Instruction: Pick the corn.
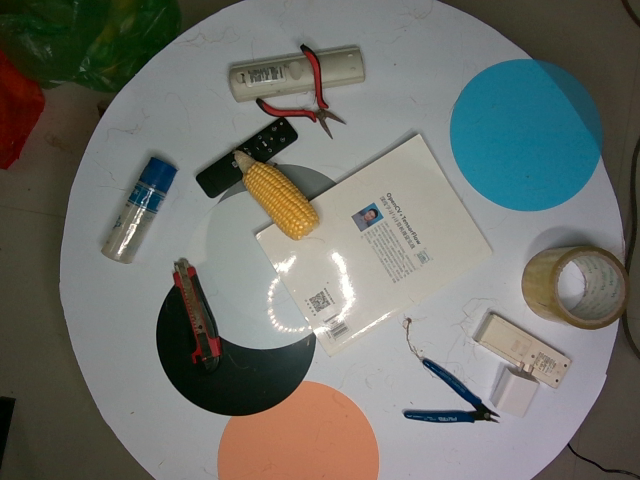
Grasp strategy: vertical